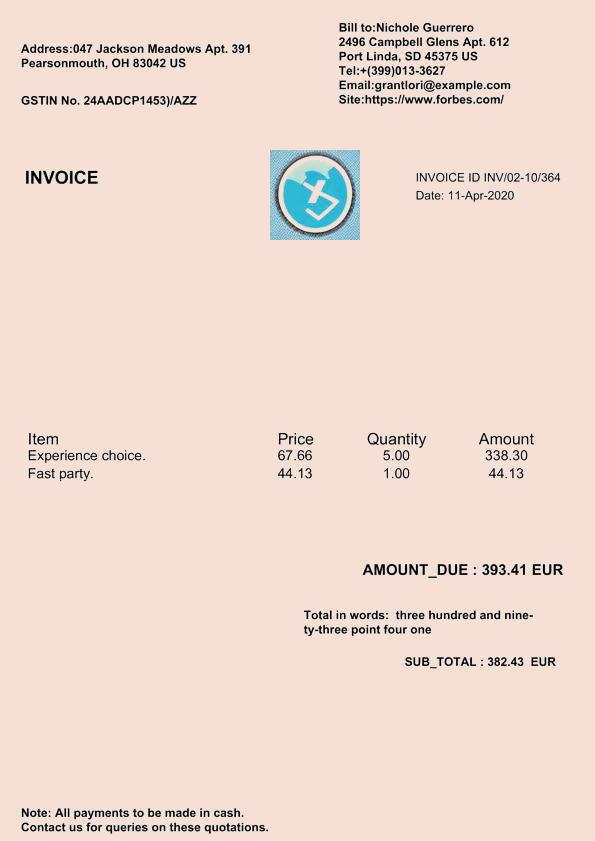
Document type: Invoice